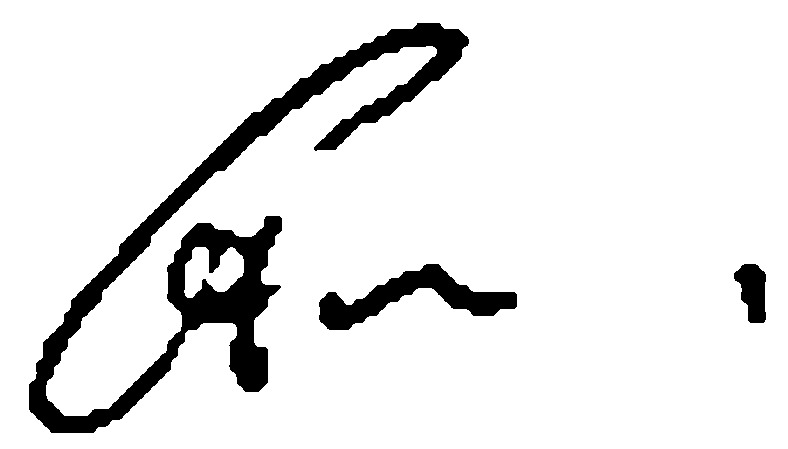
Signature of: ken chow wing kan